Question: What might the diagnosis be?
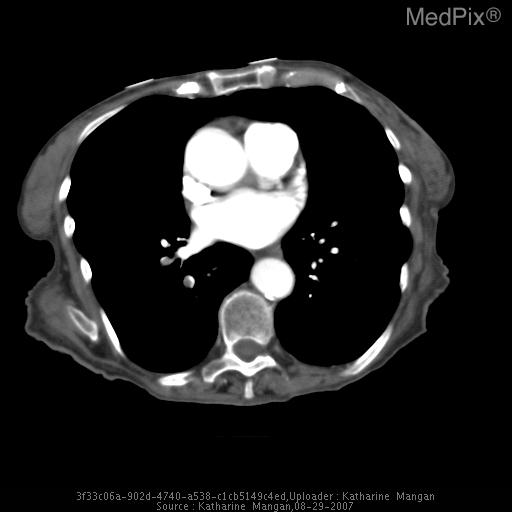
Answer: The possible diagnosis includes •  Thromboemboli
•  Tumor emboli
•  Septic emboli.